Can you pull out the amount in words, numerical amount, payee's name, date of the cheque, and the bank's name from the image?
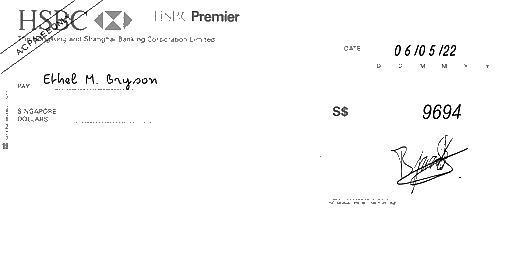
amt_in_words:
amt_in_figures: 9694
payee_name: Ethel M. Bryson
bank_name: HSBC
cheque_date: 06/05/22